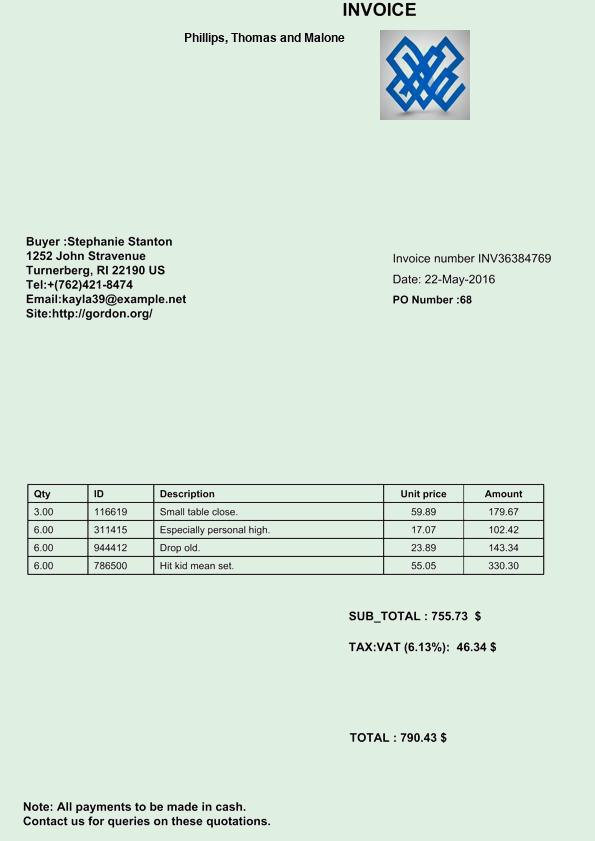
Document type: Invoice